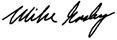
Signature of: mike easley